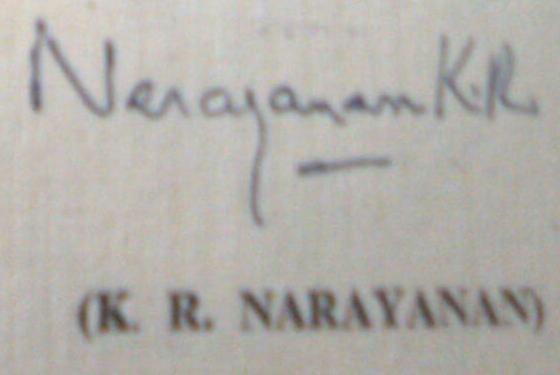
Signature of: k r narayanan